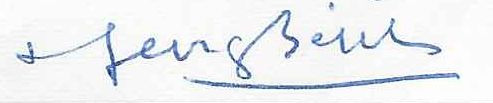
Signature of: georges béjot